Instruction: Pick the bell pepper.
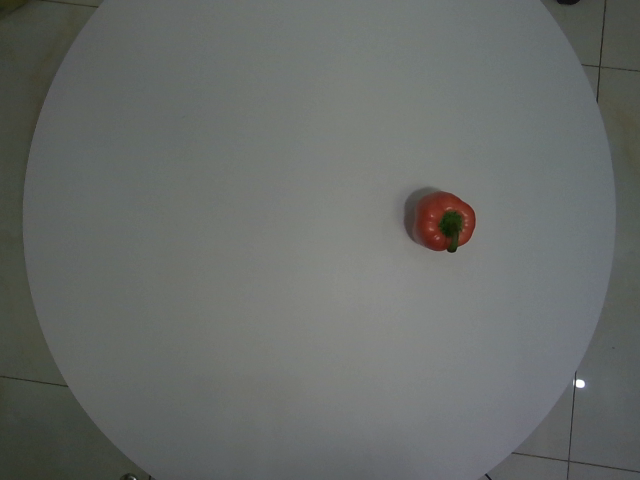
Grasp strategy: vertical